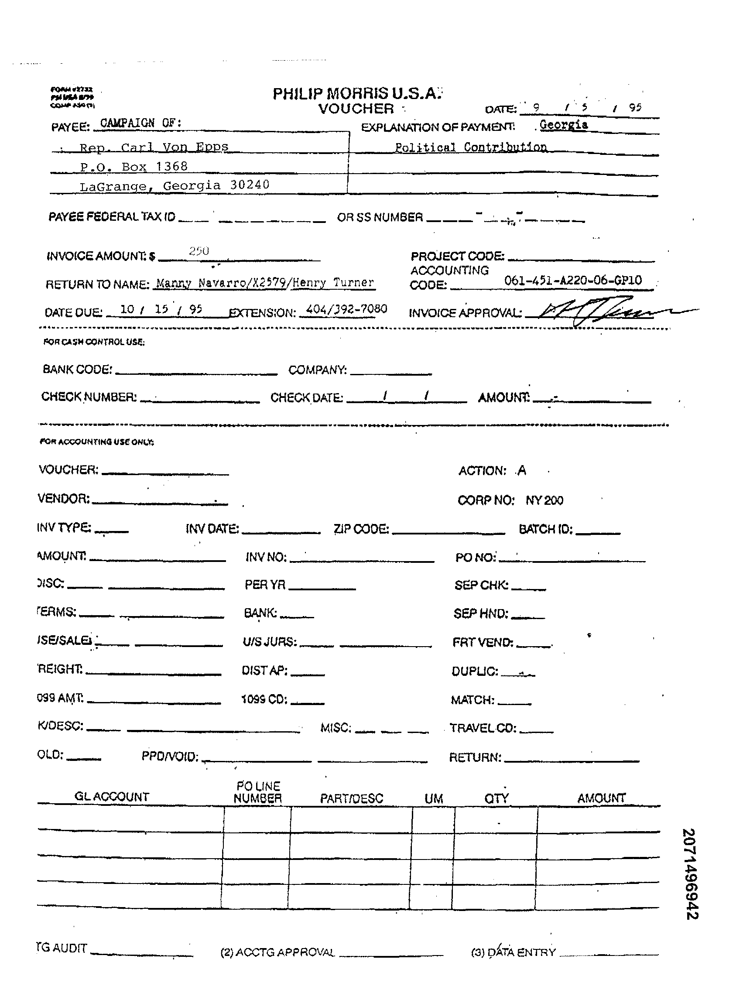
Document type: Invoice